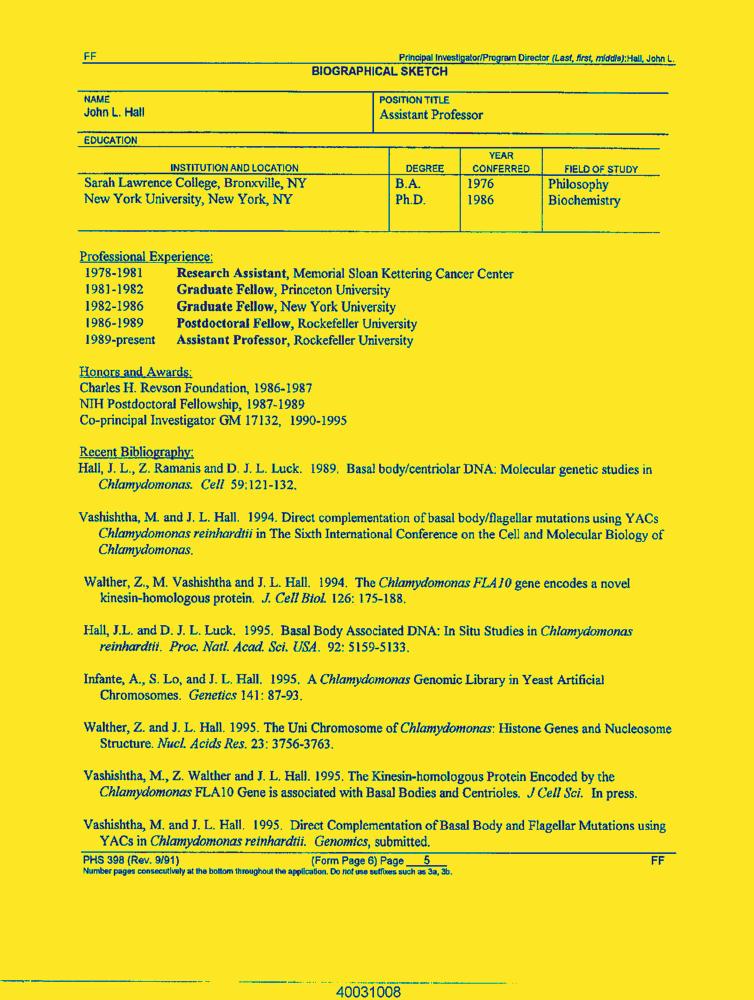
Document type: Resume-Doc